Patient: Male, age 17
A 17-year-old boy with acute myeloid leukaemia (AML) received an allo-HSCT from a human leukocyte antigen-matched sibling donor in May 2020. The conditioning regimen consisted of cytarabine, busulfan, cyclophosphamide, and porcine antilymphocyte globulin (p-ALG), with graft-versus-host disease (GVHD) prophylaxis of cyclosporine A (CsA), mycophenolate mofetil (MMF), and short-course methotrexate (MTX). Oral voriconazole was administered as prophylaxis for possible fungal infection, maintaining the trough level between 2 and 5 mg/L after transplantation. Neutrophil and platelet engraftment was achieved on day 17 (day + 17) and day + 19 after allo-HSCT, respectively, and the patient was safely discharged on day + 20. The initial post-transplantation course was uncomplicated, and stable donor chimerism was achieved from day + 43.
On day + 52, the patient was hospitalised for nausea, vomiting, abdominal pain, and severe watery diarrhoea (35 ml/kg/24 h) without fever or liver dysfunction. Paediatric colonoscopy with multiple biopsies confirmed the diagnosis of overall grade IV acute GVHD in the gastrointestinal tract. Methylprednisolone (2 mg/kg/day), tacrolimus (1 mg/day), and basiliximab (20 mg/dose/week) were promptly administered intravenously to prevent worsening of GVHD, in addition to parenteral nutrition and anti-diarrhoeal agents. Clinical conditions gradually improved, and a second endoscopy showed a smooth colonic mucosa without any residual signs of GVHD. On day + 114, the patient was discharged from the hospital.
On day + 123, the patient was readmitted for fever and anorexia without headache or diarrhoea. Computed tomography (CT) scan of the chest (Figure 1) revealed a new right upper lobe defined nodule (17 x 15 mm) surrounded by a ring of consolidation. Blood tests (Table 1) revealed a C-reactive protein level (CRP) of 208.9 mg/L [normal range (NR), <= 5 mg/L], with 7.19 x 109/L white blood cells (NR, 3.5-9.5 x 109/L) and 97 x 109/L platelets (NR, 125-350 x 109/L). Microbiological tests, including cultures and polymerase chain reaction (PCR) for pathogens, failed to identify any agents. Bone marrow evaluation revealed normal myeloid maturation without any signs of disease recurrence or acute GVHD and full-donor chimerism. He was treated empirically with intravenous voriconazole, acyclovir, imipenem, and linezolid. Three days later, the CRP level had decreased to 149 mg/L, but the patient's condition did not improve, and the patient developed a cough. The patient's blood sample was then sent to the Beijing Genomics Institute (BGI)-Wuhan for pathogen detection via next-generation sequencing (NGS). Two days later, NGS of the blood confirmed the presence of C. bertholletiae genetic material. Intravenous liposomal amphotericin B (LAmB, 1.14 mg/kg/day) and oral posaconazole delayed-release tablets (300 mg/dose, twice daily for 24 h loading dose, followed by 300 mg/dose/day maintenance) were promptly started on day + 132, along with a switch of antibiotic therapy from imipenem and linezolid to benzylpenicillin. Six days later, the patient's temperature was normal, and the cough decreased noticeably, but he experienced persistent headache and violent mood swings. A follow-up brain magnetic resonance imaging (MRI; Figure 2) identified signal abnormalities suggestive of left-side basal ganglia abscesses (28 x 18 mm) and signs of perifocal oedema. No bacteria, viruses, Mycobacterium tuberculosis, or mycoplasma was detected via NGS in the cerebrospinal fluid (CSF), but C. bertholletiae was detected. CSF studies revealed negative minimal residual disease (MRD) with flow cytometry analysis. A diagnosis of overall disseminated mucormycosis caused by C. bertholletiae involving the lung and intracranial basal ganglia was made.
A multidisciplinary team made the decision for surgical treatment for intracranial mucormycosis after assessing patient characteristics, the biology of C. bertholletiae, underlying disease, risks, and side effects. On day + 141, the patient was referred to the neurosurgery team for an intracranial debridement, along with the same antifungal therapy. NGS of the resected specimen was also positive for C. bertholletiae and confirmed the diagnosis of disseminated mucormycosis. After surgery, the patient's clinical condition markedly improved, especially the fractious mood, and normal neurological function was restored without any other abnormalities. He recovered well post-operation without recurrent C. bertholletiae infection or neurologic sequelae. One month later, he was discharged with continued antifungal combination therapy outside the hospital. On day + 258, the intravenous LAmB and oral posaconazole delayed-release tablets were switched to maintenance monotherapy of posaconazole (300 mg/dose/day) for about 10 months. During the combination therapy, only mild adverse effects, including abdominal symptoms and anorexia, were observed, none of which necessitated the cessation of antifungal drugs. The patient showed good adherence and tolerance to posaconazole without any adverse events in the maintenance monotherapy. Throughout the treatment, he maintained a good clinical condition with no reoccurrence of symptoms.
At the 13-month follow-up visits, his neurologic examinations remained stable, and the surgical site appeared to be healing well with clean wound margins. The preoperative and postoperative lesion volume changes were evaluated using brain MRIs (Figure 2) and demonstrated a gradual reduction. Regular CT scans of his chest (Figure 1) revealed that the original right upper lobe nodule disappeared completely. Repeated NGS tests of the blood and CSF showed normal results. Currently, all laboratory test results (Table 1), except for slight serum creatinine increases, were determined to be within normal limits, and the patient was in good health.
Keywords: hsct, benefits, cunninghamellamycosis, intracranial basal ganglia, surgical treatment
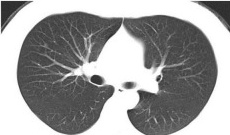
Image caption: Computed tomography (CT) scan of the chest. (B) On day + 123, the patient developed a fever and anorexia, and chest CT revealed a new right upper lobe defined nodule (17 x 15 mm) surrounded by a ring of consolidation.